Question: What appears to be the issue?
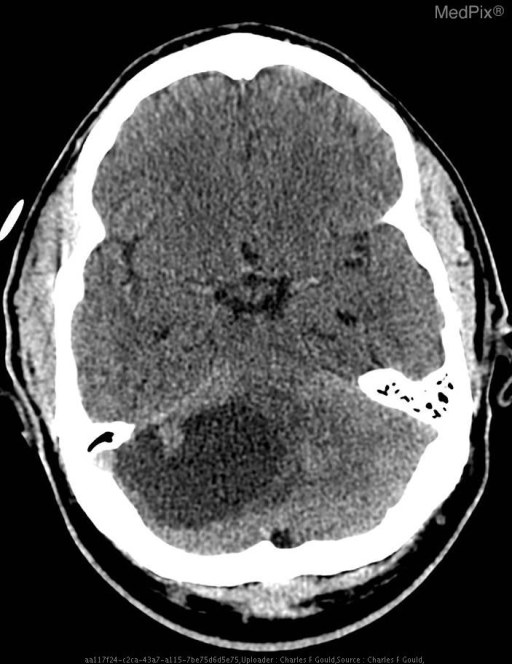
Answer: The findings suggest •  CT: Well-marginated low-density cystic appearing cerebellar mass with a mural nodule.

•  MRI: T1 hypointense / T2 Hyperintense cystic cerebellar lesion with isointense mural nodule.. CT: Well-marginated low-density cystic appearing cerebellar mass with a mural nodule.. The patient might have a history of 33 y/o man with complaints of nonspecific headaches, without focal neurological finding..